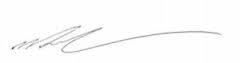
Signature of: his holiness the 17th gyalwang karmapa orgyen trinley dorje